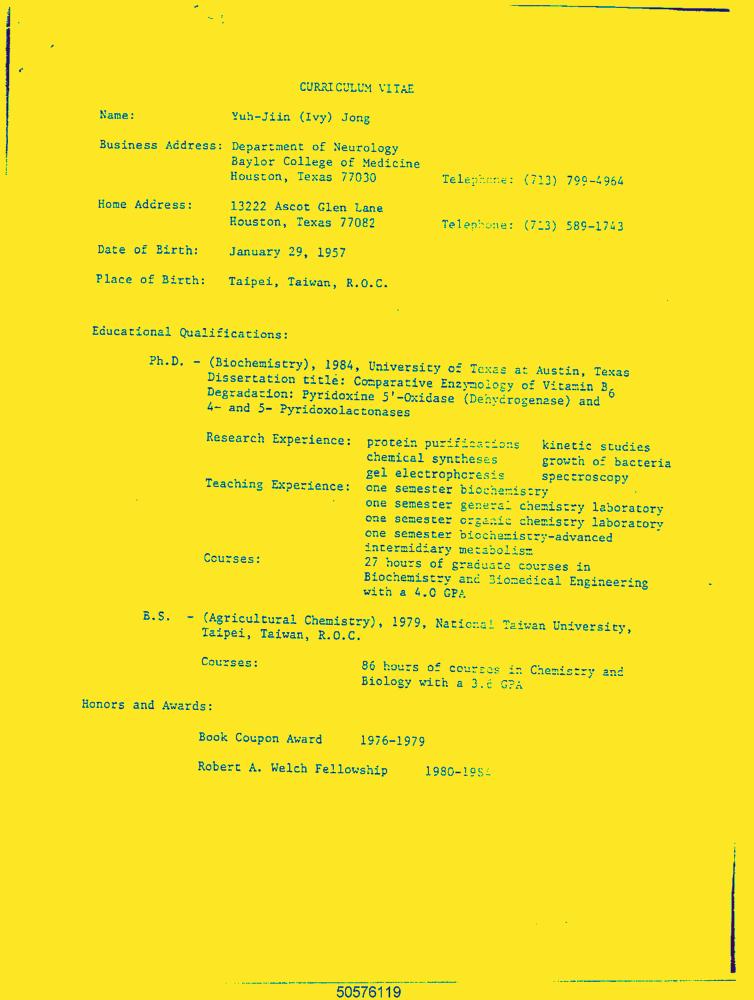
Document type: Resume-Doc